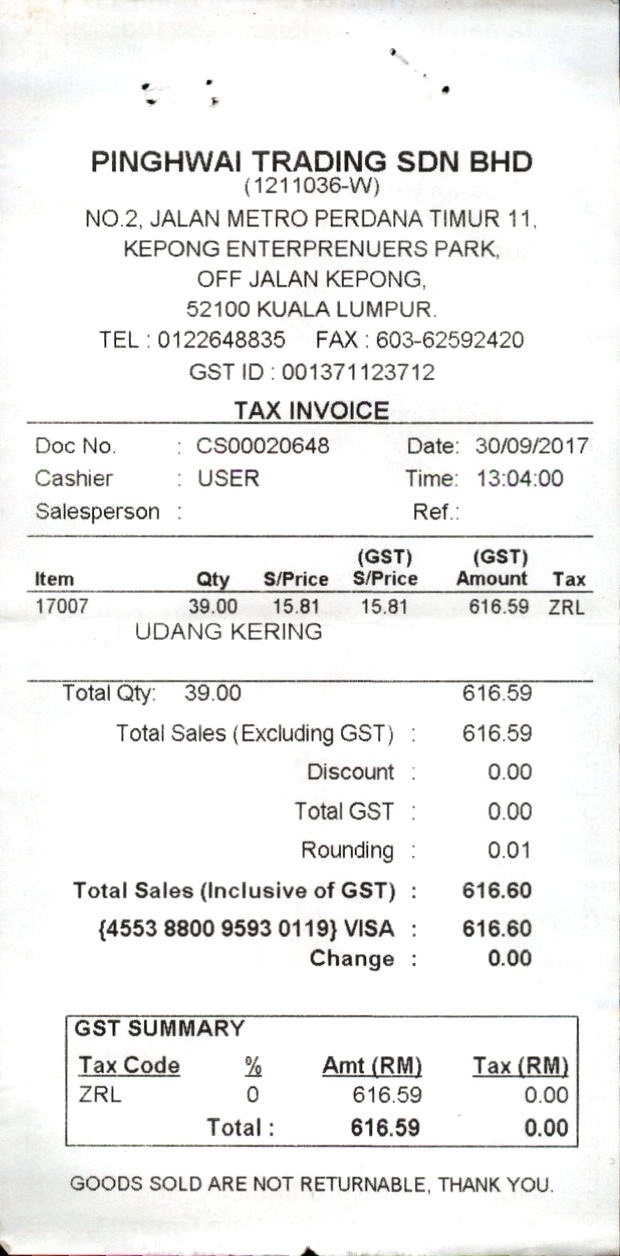
PINGHWAI TRADING SDN BHD
(1211036-W)
NO.2, JALAN METRO PERDANA TIMUR 11,
KEPONG ENTERPRENUERS PARK,
OFF JALAN KEPONG,
52100 KUALA LUMPUR.
TEL : 0122648835
FAX : 603-62592420
GST ID : 001371123712
TAX INVOICE
DOC NO.
: CS00020648
DATE: 30/09/2017
CASHIER
: USER
TIME: 13:04:00
SALESPERSON :
REF.:
ITEM
QTY
S/PRICE
(GST)
S/PRICE
(GST)
AMOUNT
TAX
17007
39.00
15.81
15.81
616.59
ZRL
UDANG KERING
TOTAL QTY:
39.00
616.59
TOTAL SALES (EXCLUDING GST) :
616.59
DISCOUNT :
0.00
TOTAL GST :
0.00
ROUNDING :
0.01
TOTAL SALES (INCLUSIVE OF GST) :
616.60
{4553 8800 9593 0119} VISA :
616.60
CHANGE :
0.00
GST SUMMARY
TAX CODE
%
AMT (RM)
TAX (RM)
ZRL
0
616.59
0.00
TOTAL :
616.59
0.00
GOODS SOLD ARE NOT RETURNABLE, THANK YOU.